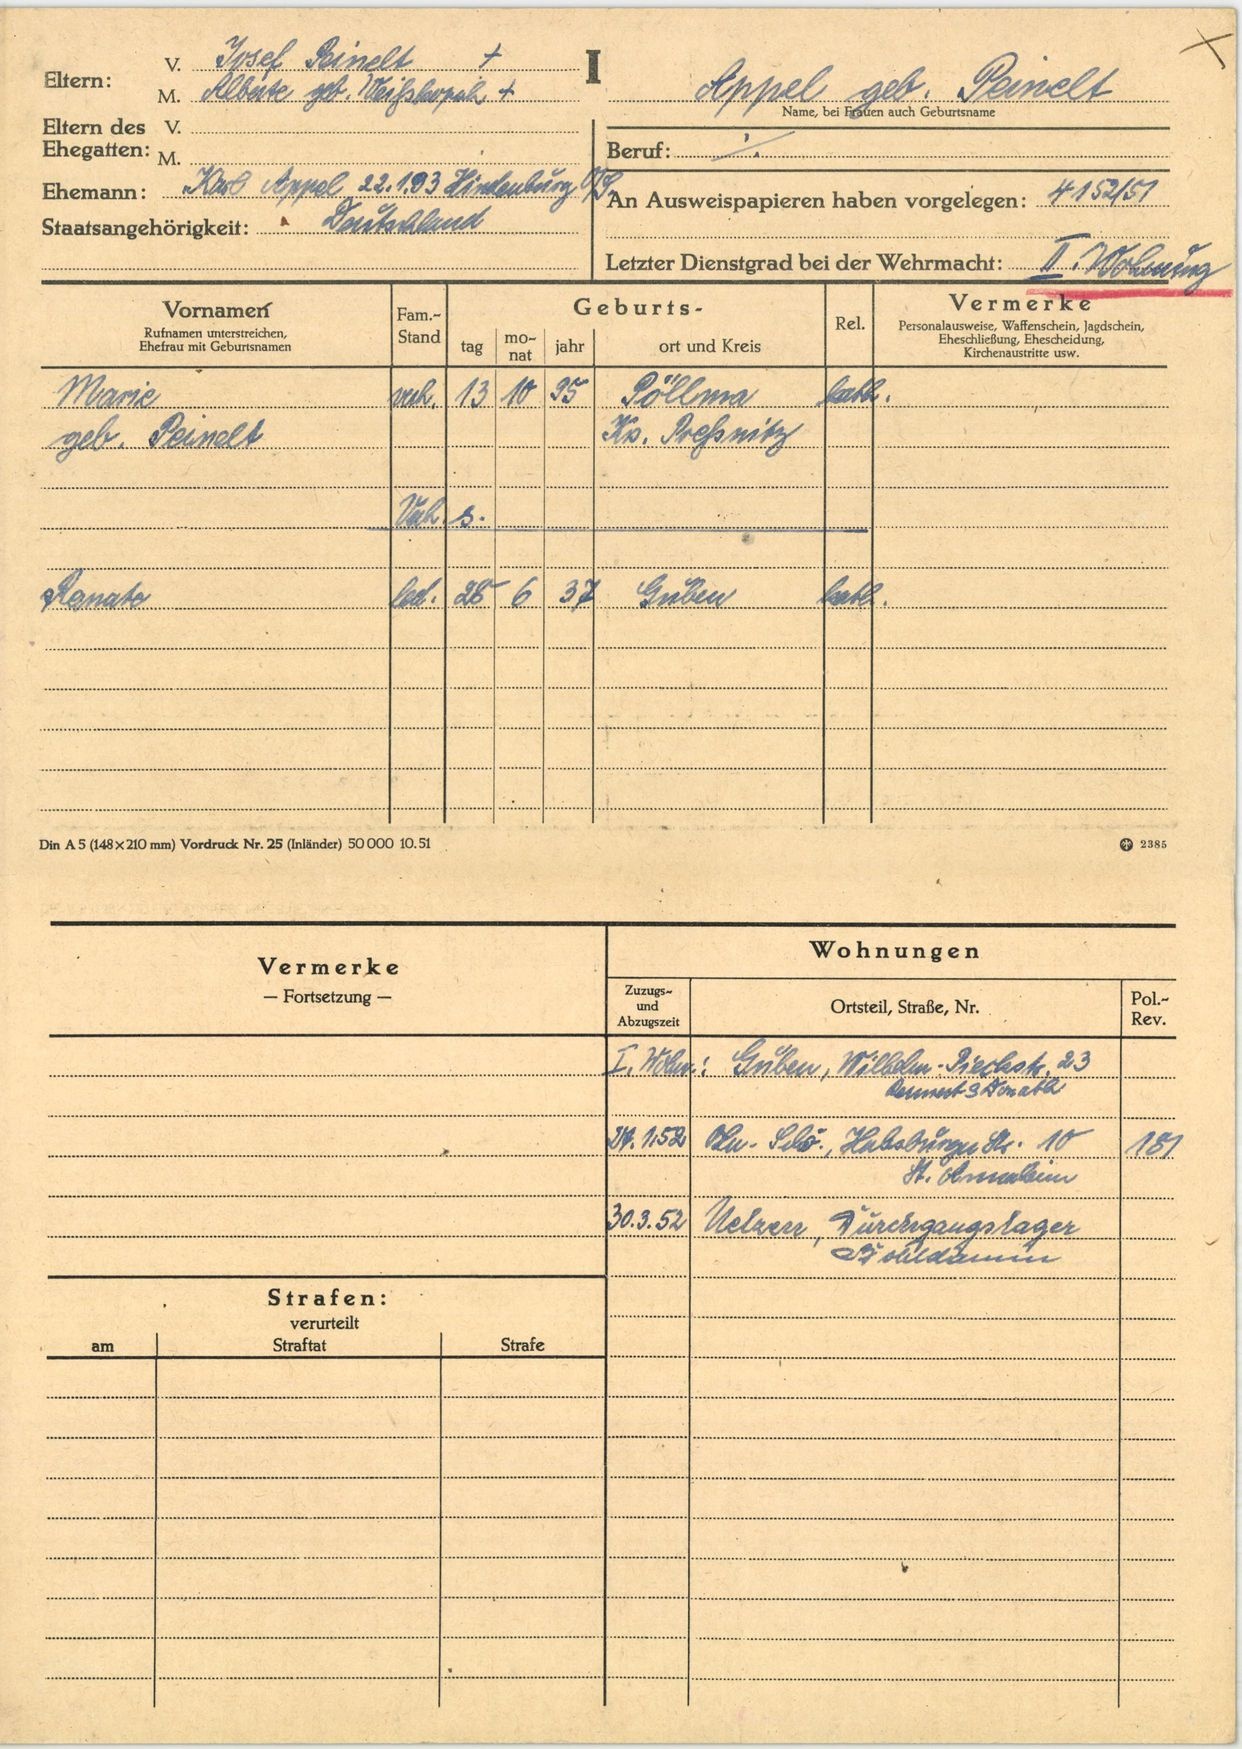
Appel geb. Peinelt